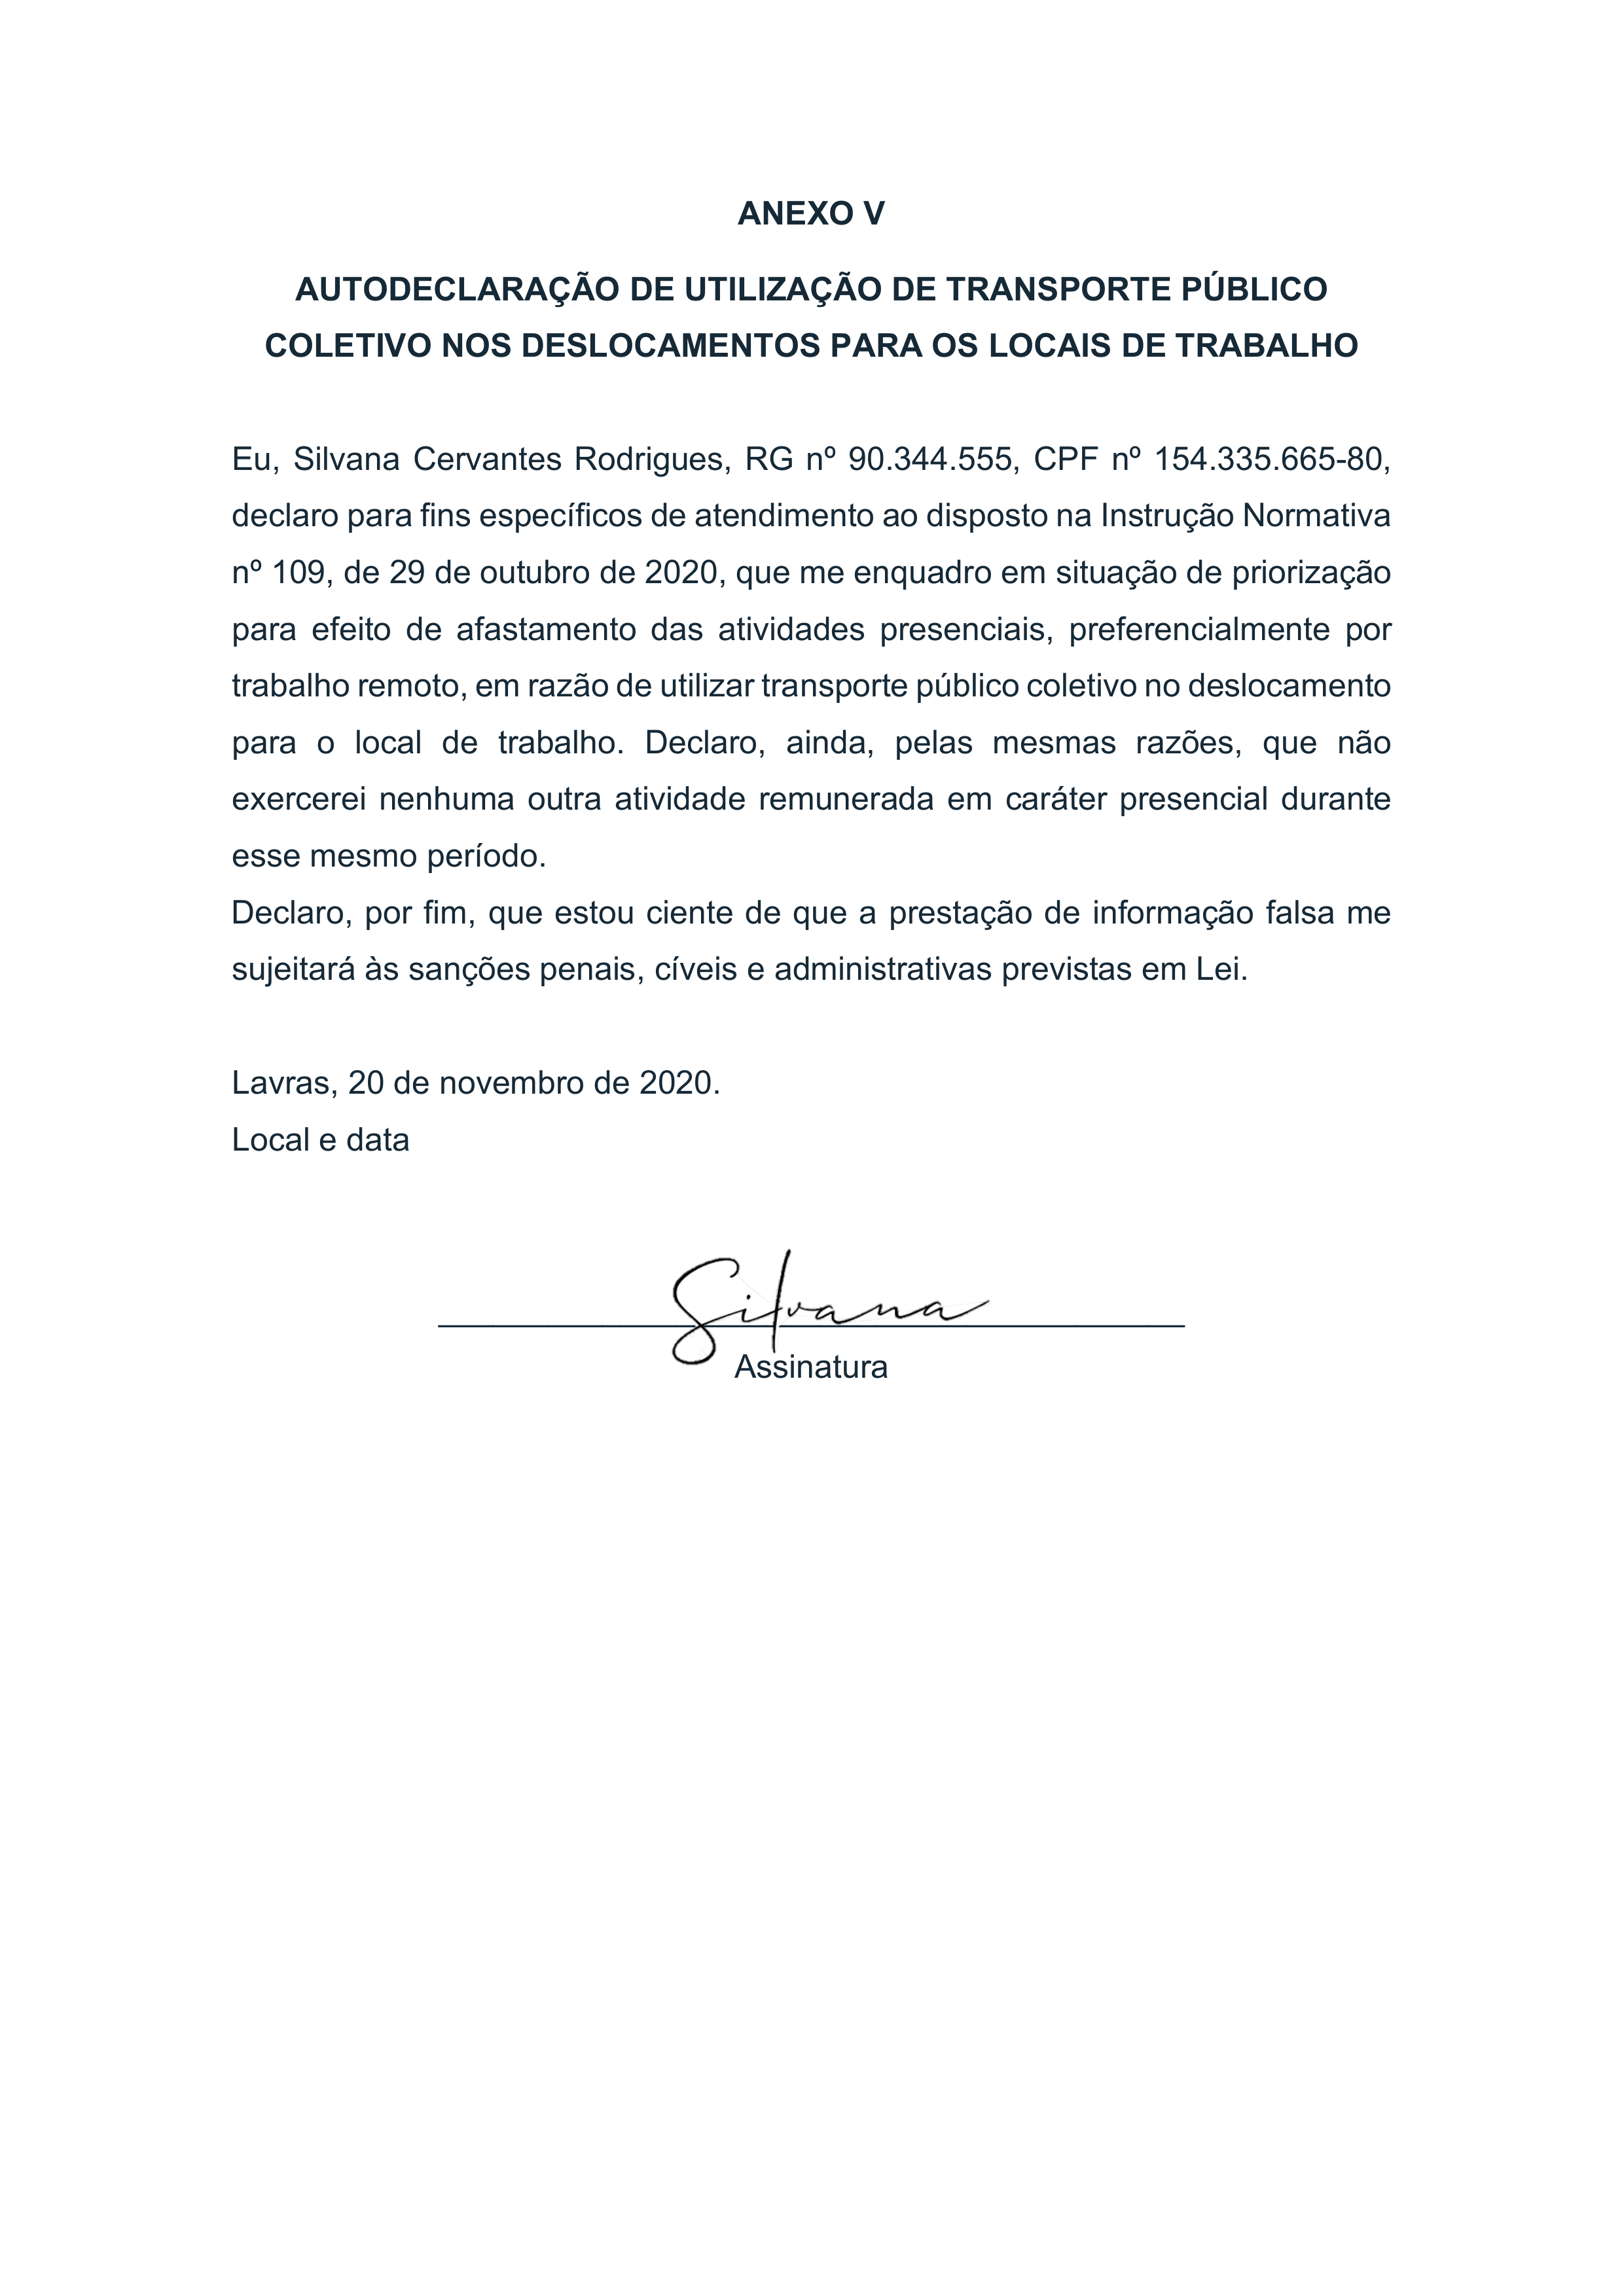
ANEXO V
AUTODECLARAÇÃO DE UTILIZAÇÃO DE TRANSPORTE PÚBLICO COLETIVO NOS DESLOCAMENTOS PARA OS LOCAIS DE TRABALHO
RG nº
90.344.555,
Eu,
Silvana Cervantes Rodrigues,
CPF nº
154.335.665-80,
declaro para fins específicos de atendimento ao disposto na Instrução Normativa nº 109, de 29 de outubro de 2020, que me enquadro em situação de priorização para efeito de afastamento das atividades presenciais, preferencialmente por trabalho remoto, em razão de utilizar transporte público coletivo no deslocamento para o local de trabalho. Declaro, ainda, pelas mesmas razões, que não exercerei nenhuma outra atividade remunerada em caráter presencial durante esse mesmo período.
Declaro, por fim, que estou ciente de que a prestação de informação falsa me sujeitará às sanções penais, cíveis e administrativas previstas em Lei.
Local e data
Lavras, 20 de novembro de 2020.
Assinatura